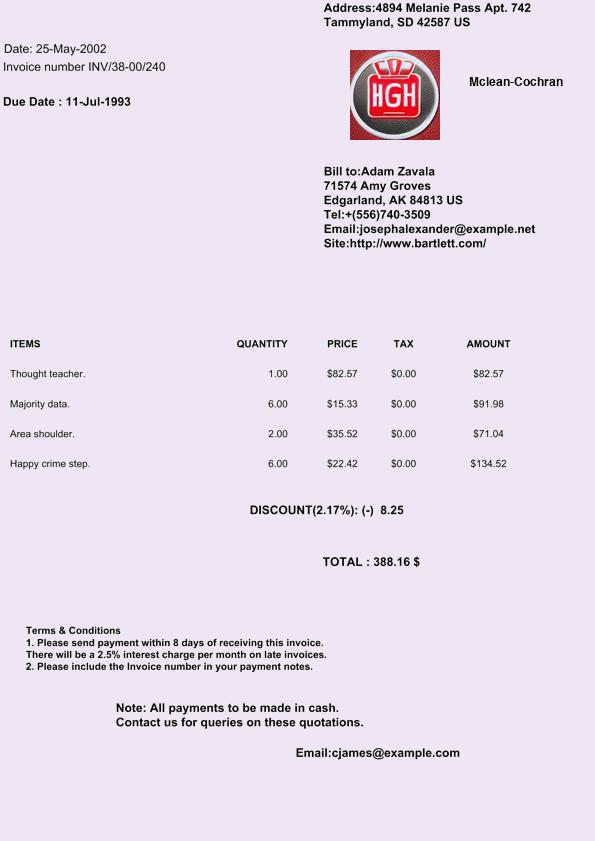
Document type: Invoice